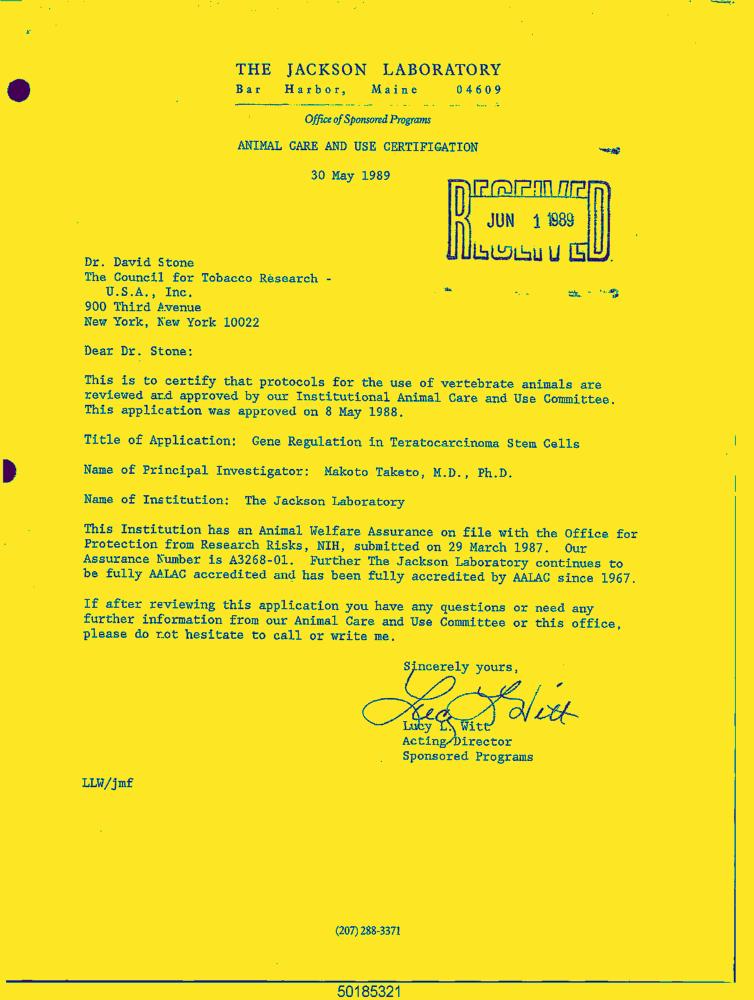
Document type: Letter-Doc